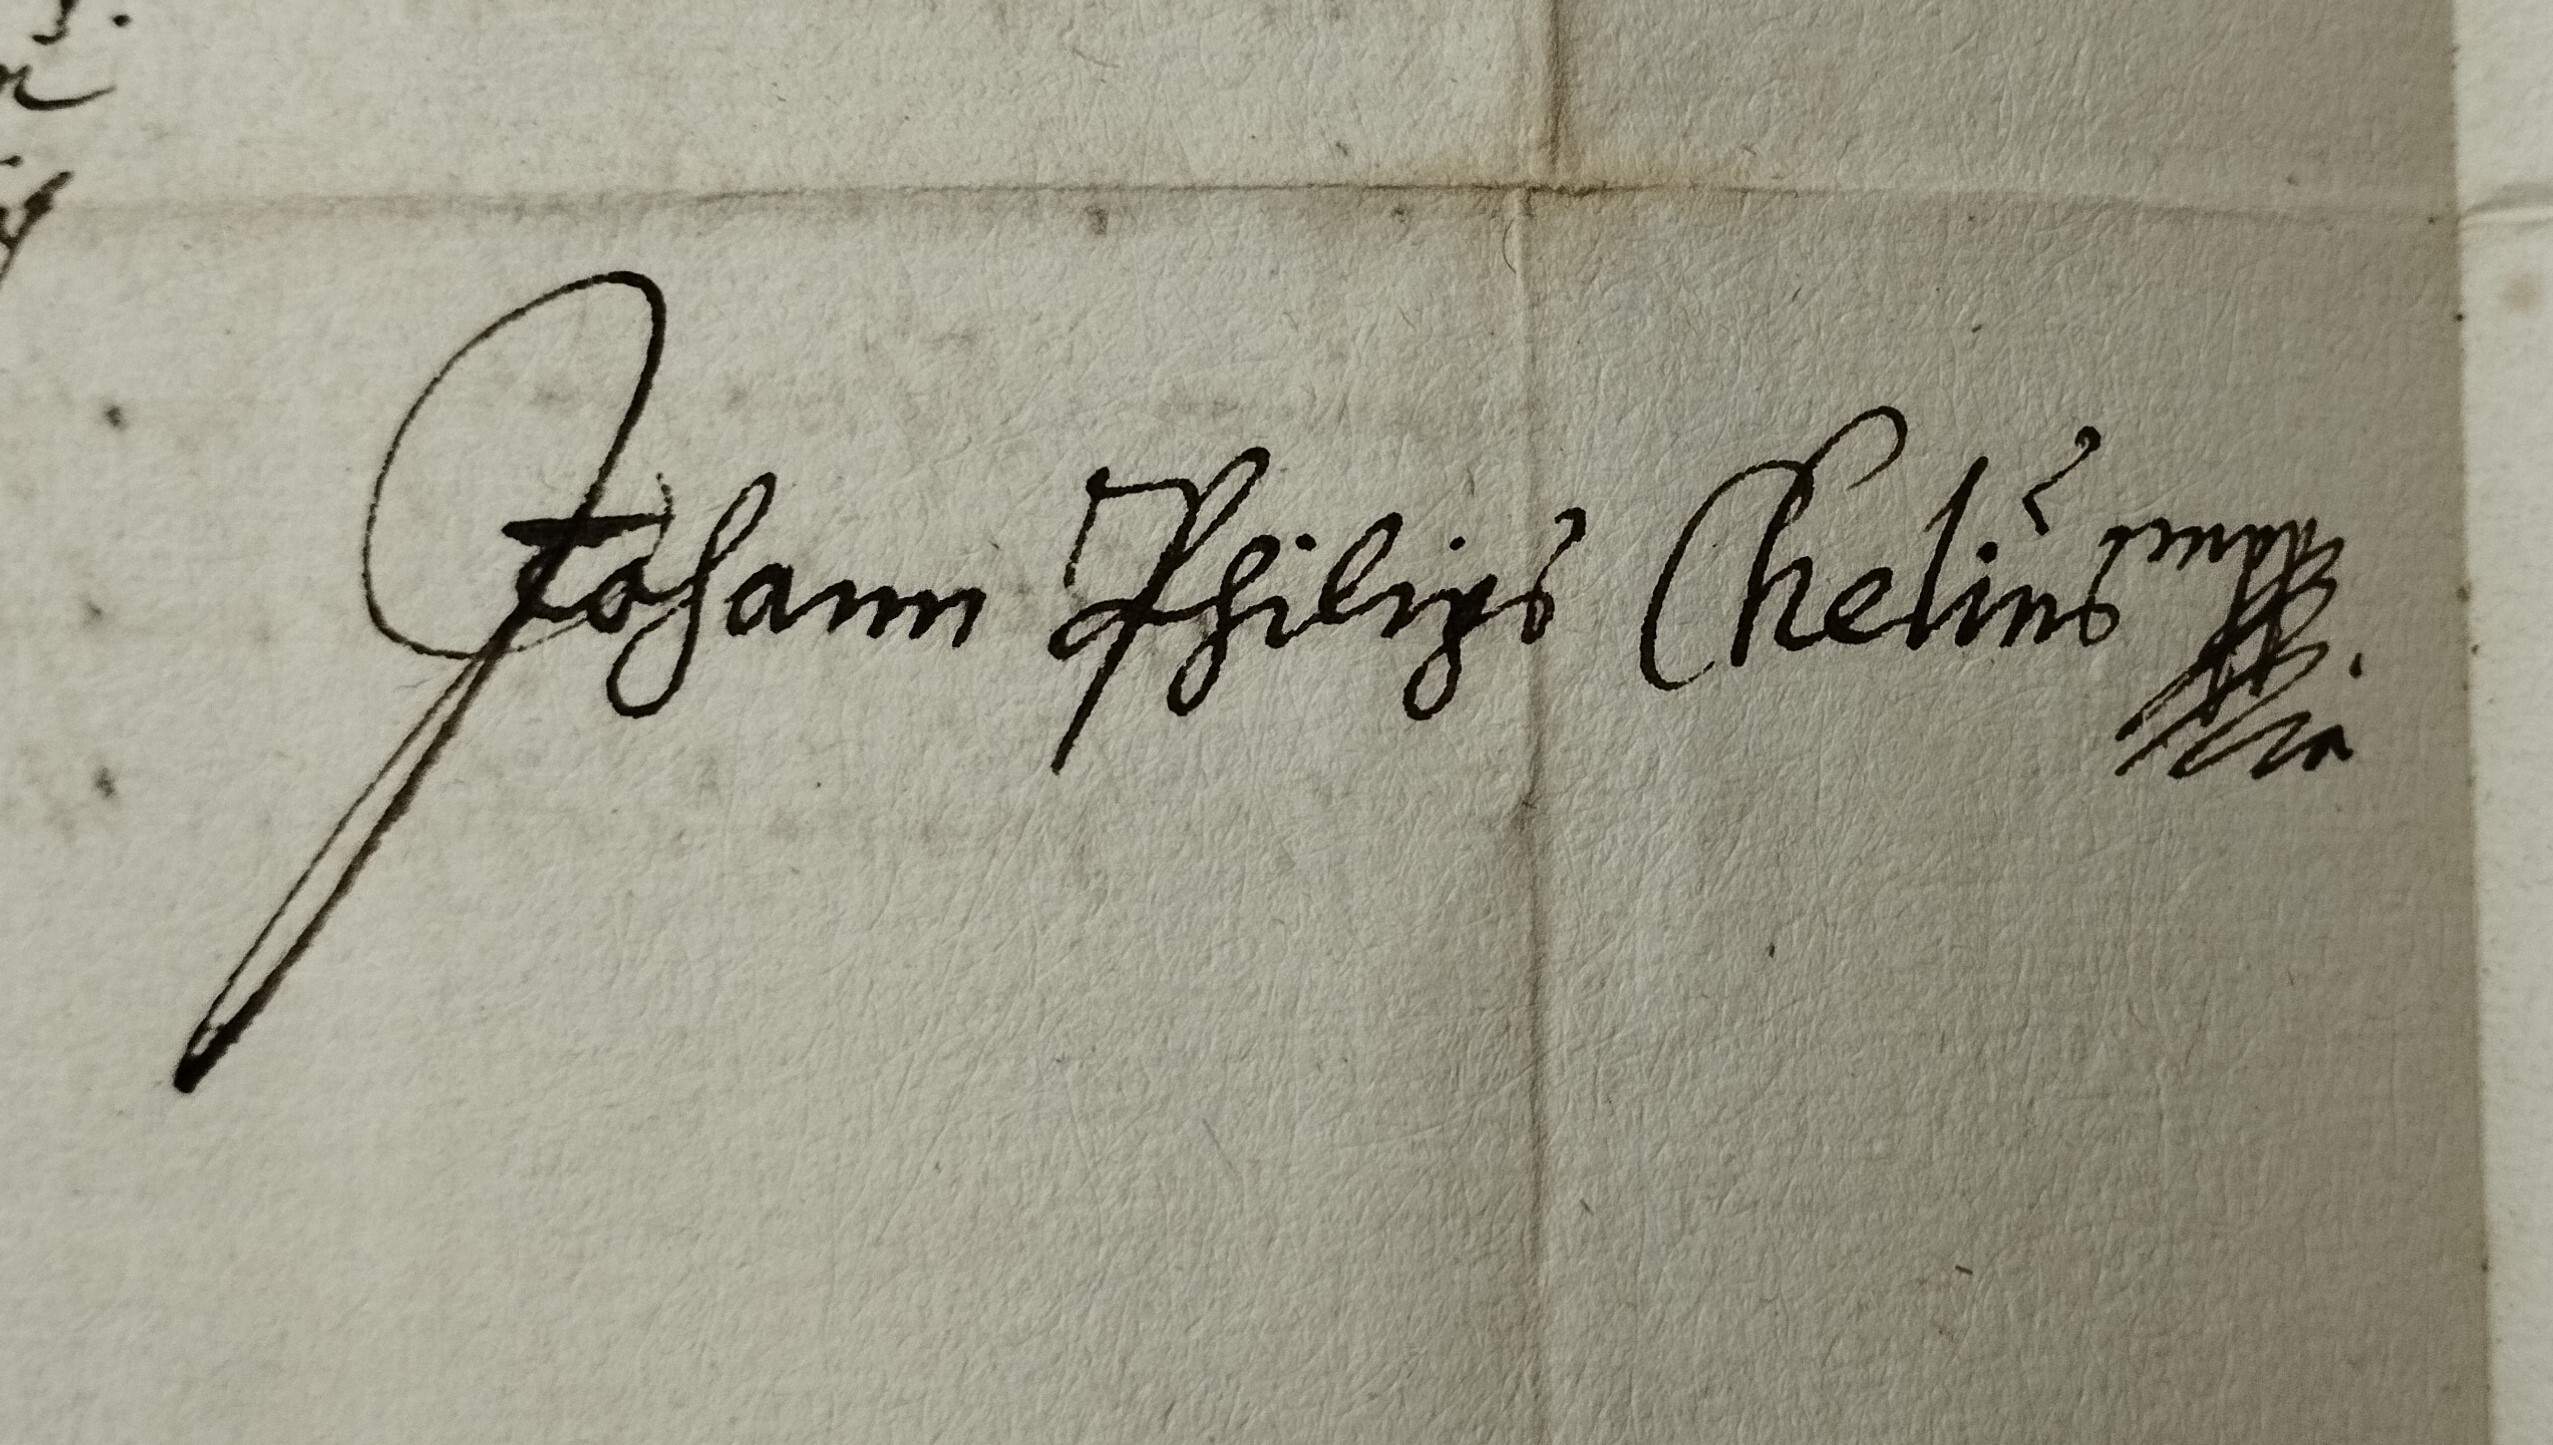
Signature of: johann philipp chelius